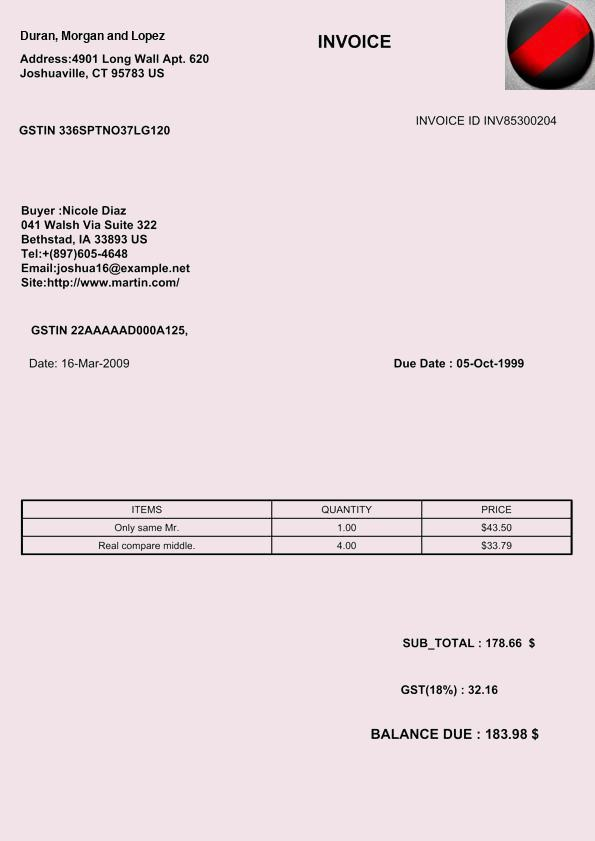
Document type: Invoice